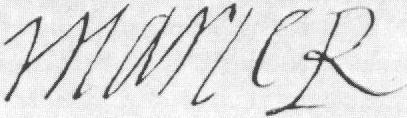
Signature of: mary queen of scots